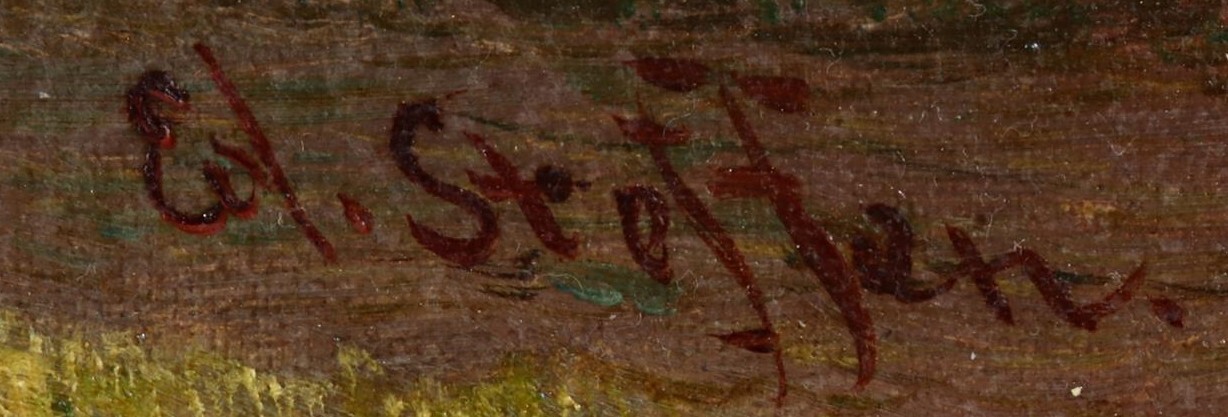
Signature of: eduard steffen